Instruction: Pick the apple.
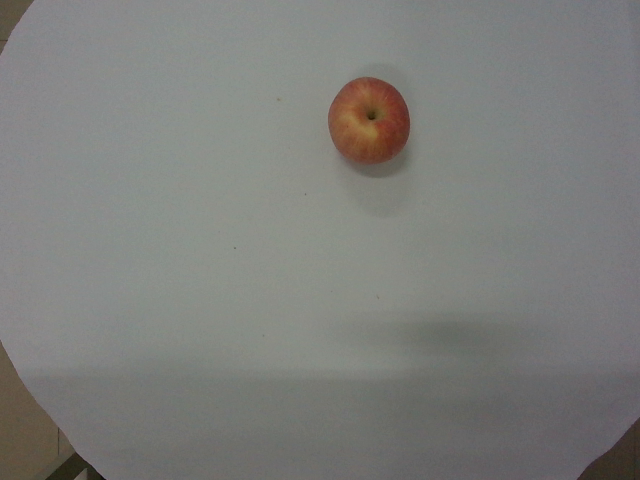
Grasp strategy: vertical